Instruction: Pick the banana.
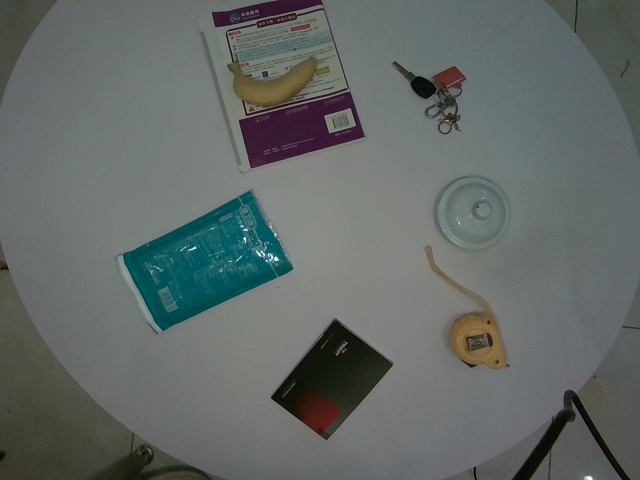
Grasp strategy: vertical